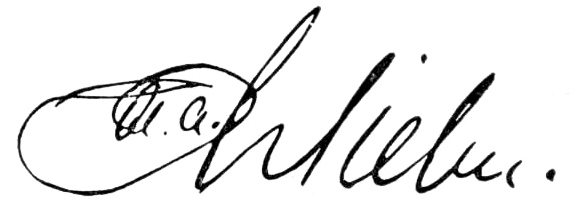
Signature of: hans abel hielm